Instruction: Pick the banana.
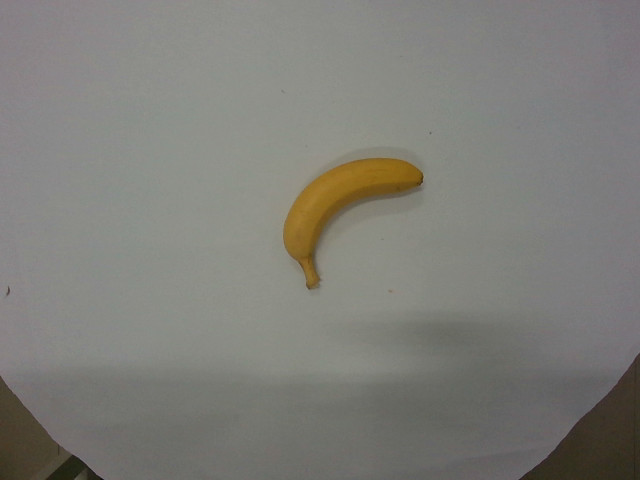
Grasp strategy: vertical